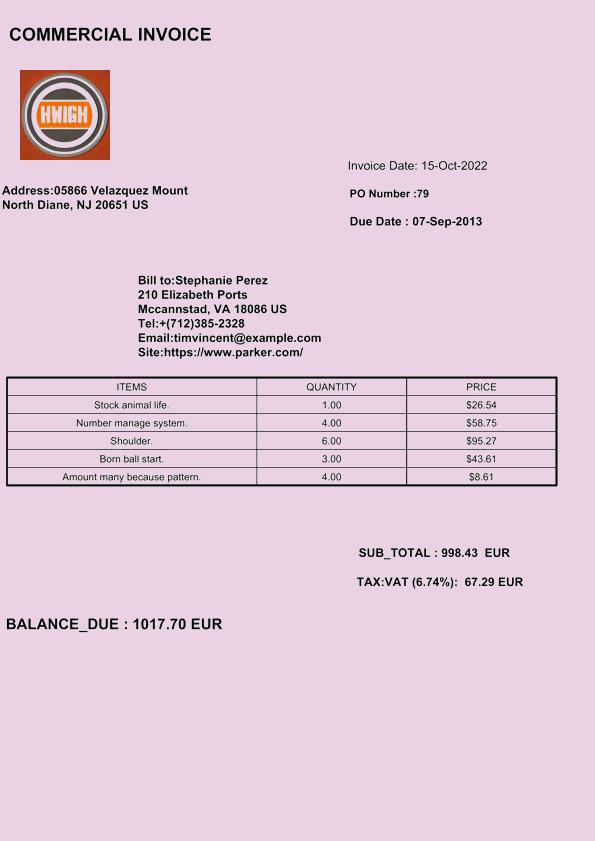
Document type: Invoice